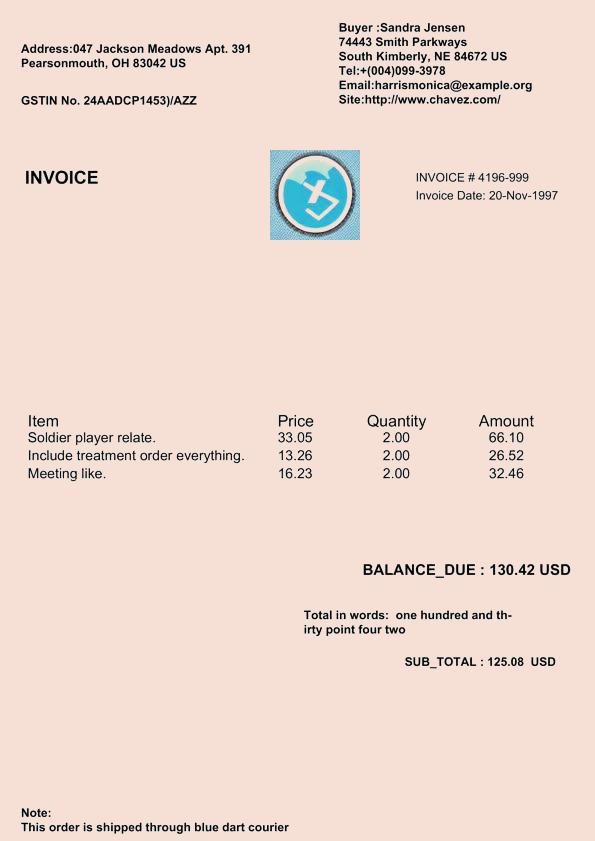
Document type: Invoice